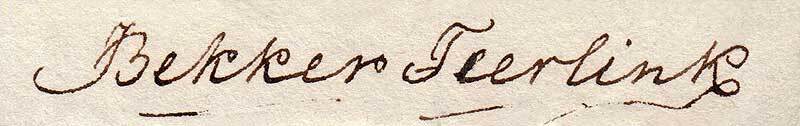
Signature of: jan bekker teerlink